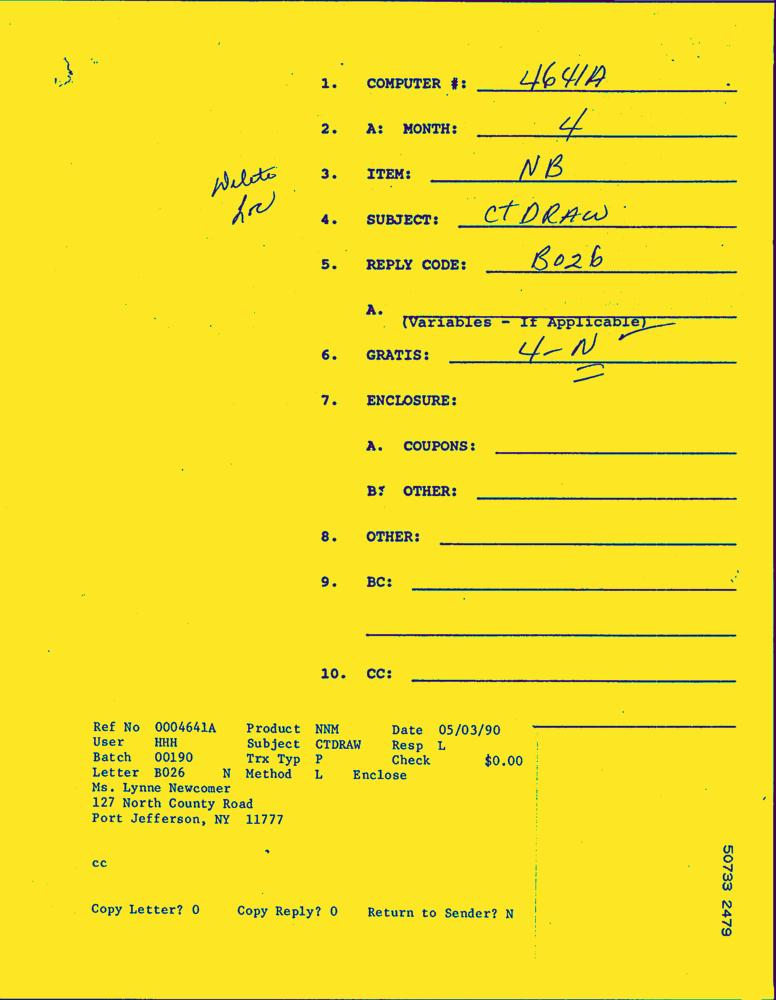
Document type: Hand-Written